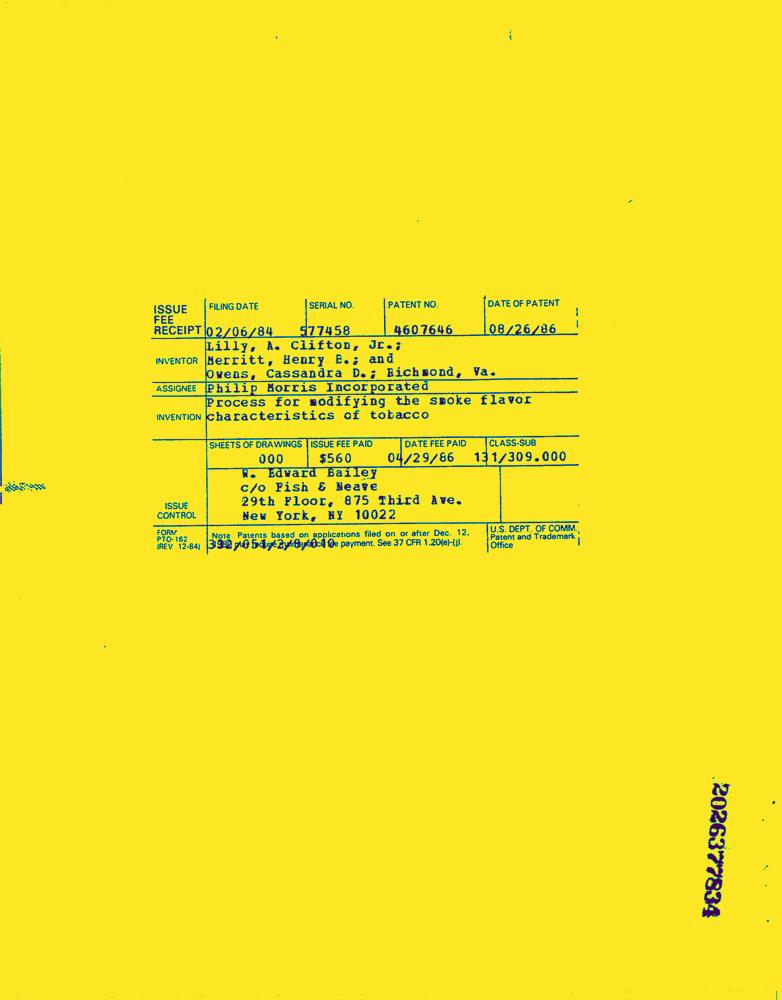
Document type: Invoice-Doc